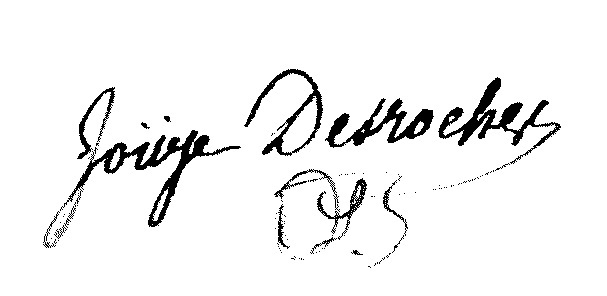
Signature of: pierre louis françois joüye desroches